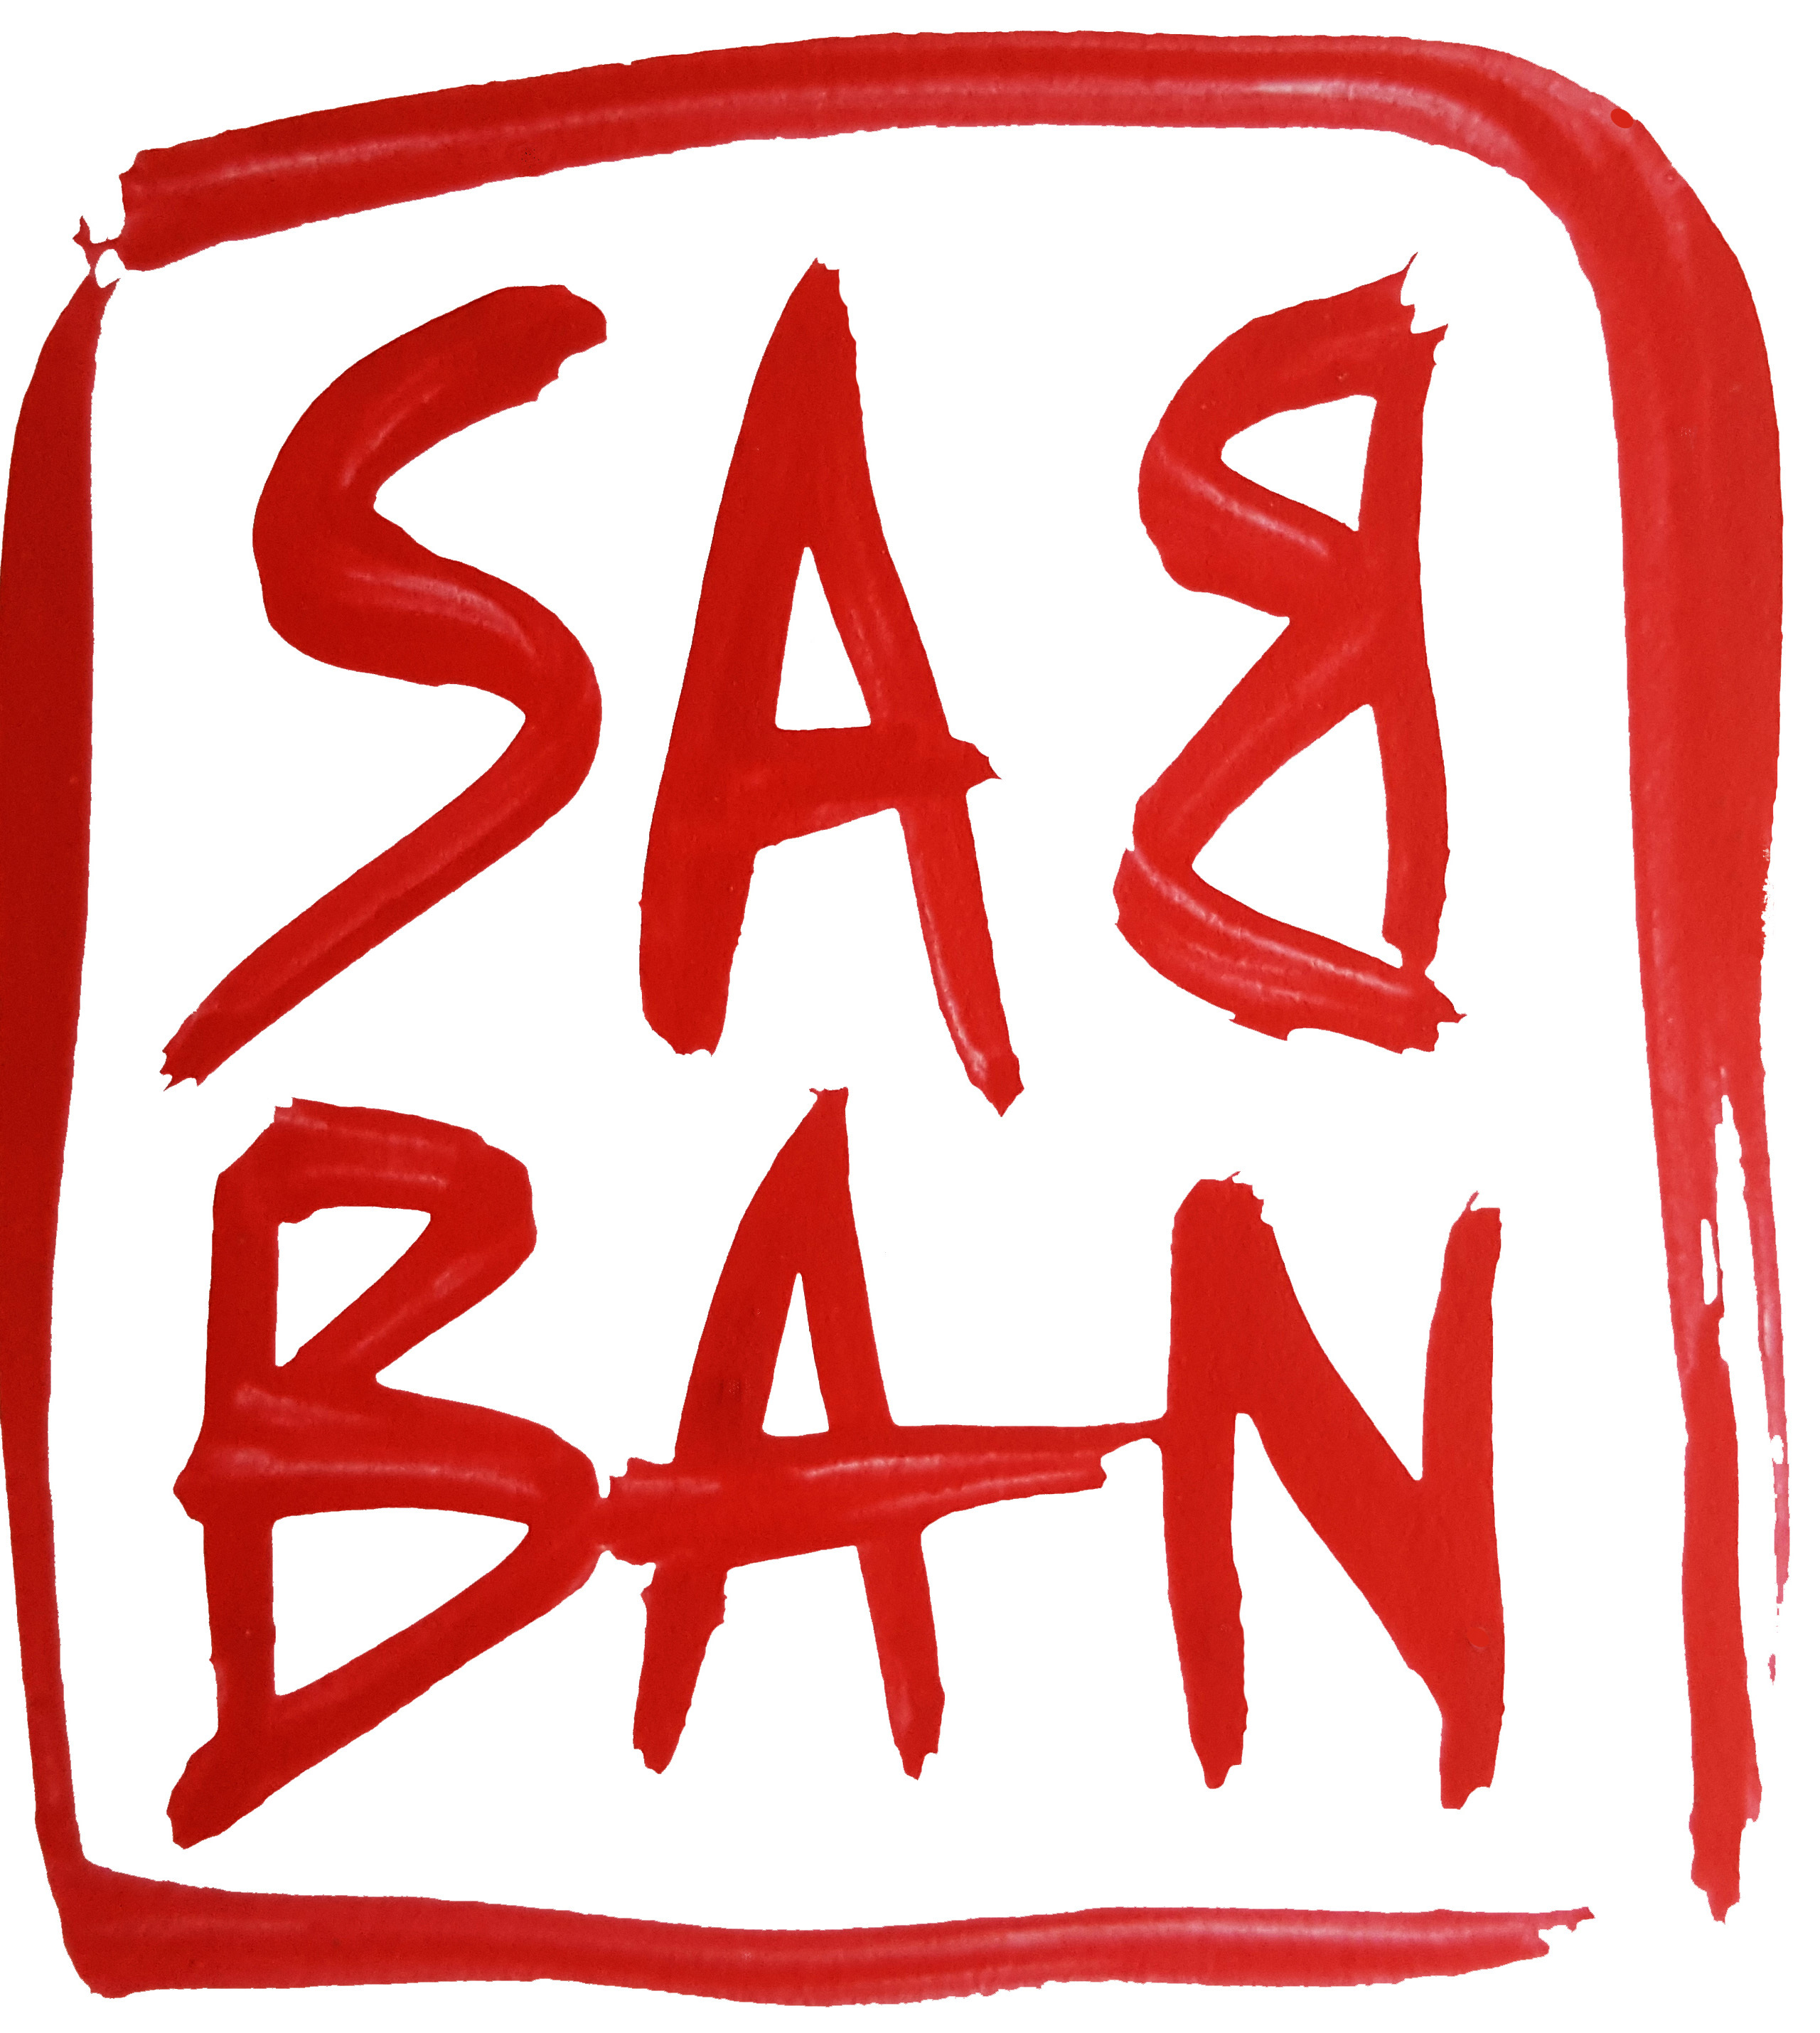
Signature of: véronique sabban